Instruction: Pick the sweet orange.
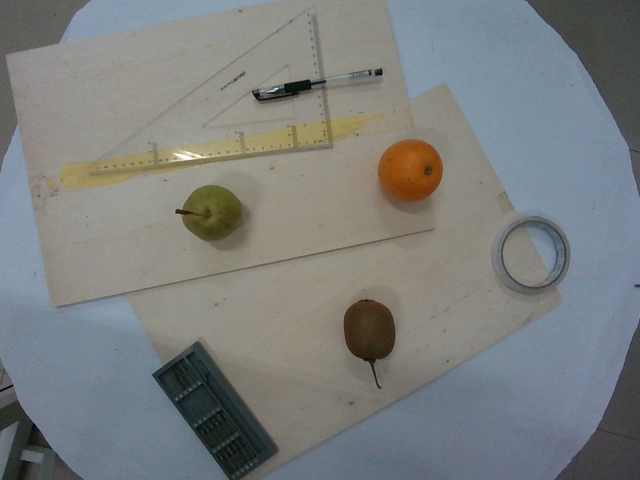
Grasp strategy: vertical